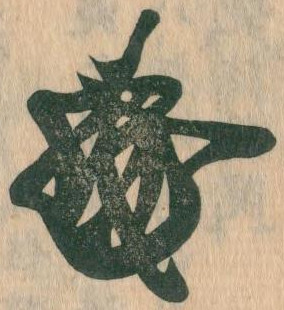
Signature of: ashikaga yoshimi